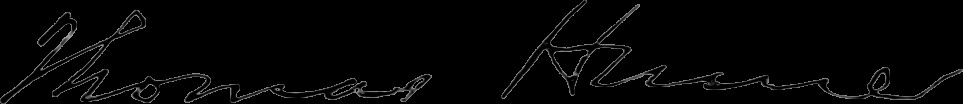
Signature of: thomas hume